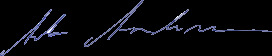
Signature of: artur auernhammer